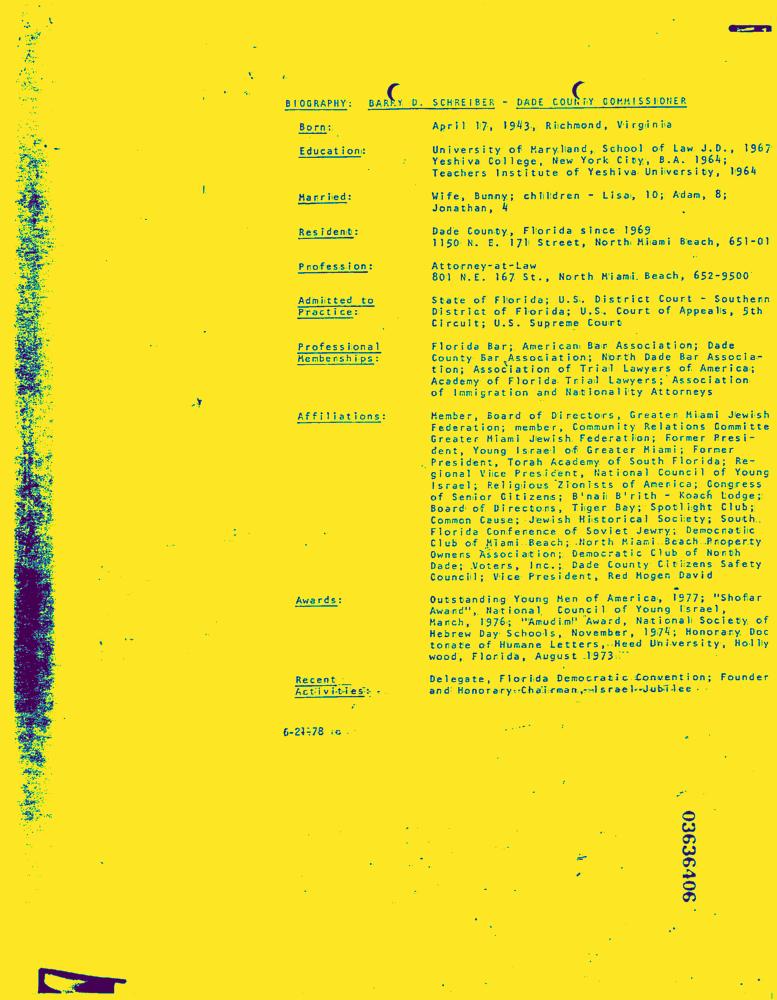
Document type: Resume-Doc